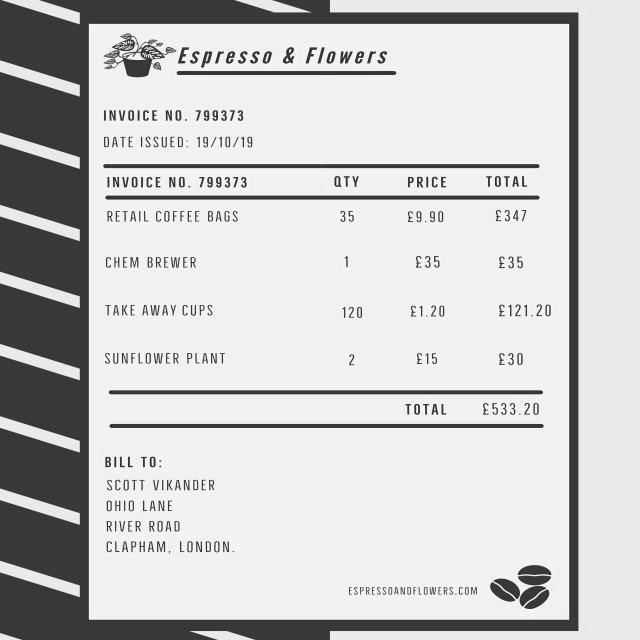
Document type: Invoice